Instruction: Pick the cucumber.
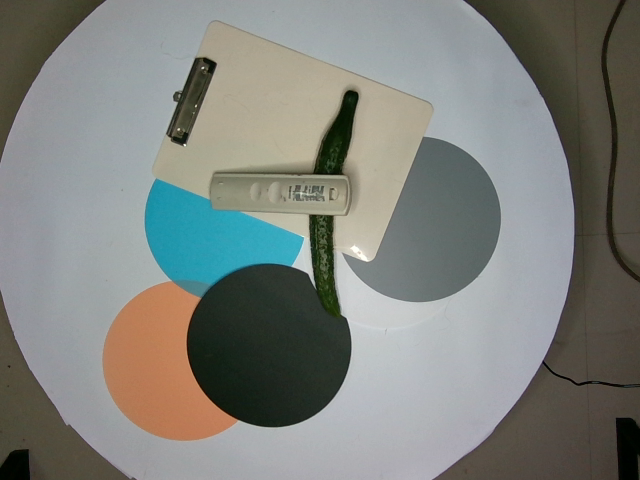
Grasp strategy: vertical